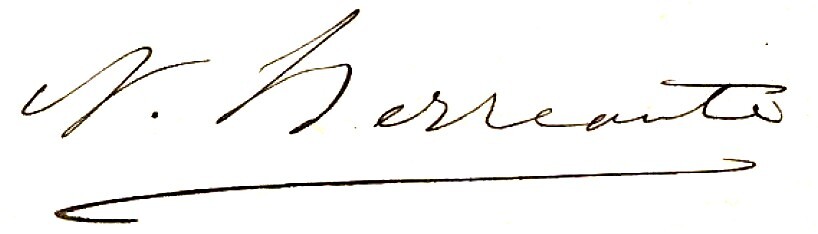
Signature of: napoleón berreaute